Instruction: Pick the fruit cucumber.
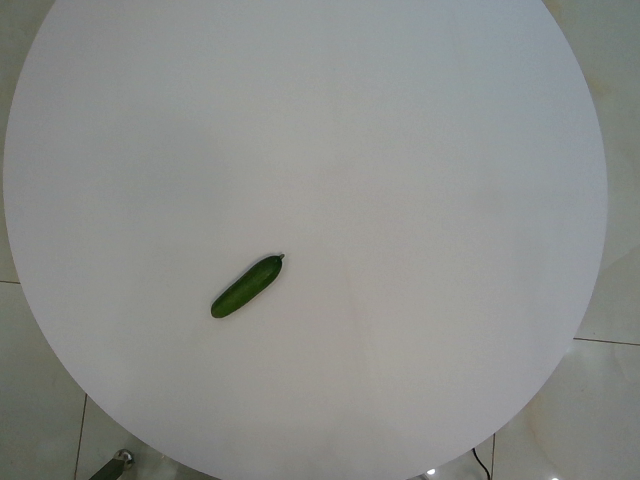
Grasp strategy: vertical